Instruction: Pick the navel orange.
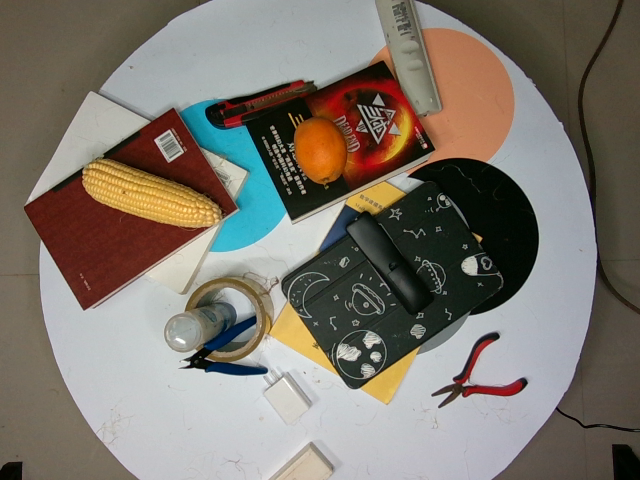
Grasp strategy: vertical